Question: What is the filing due date as per the document?
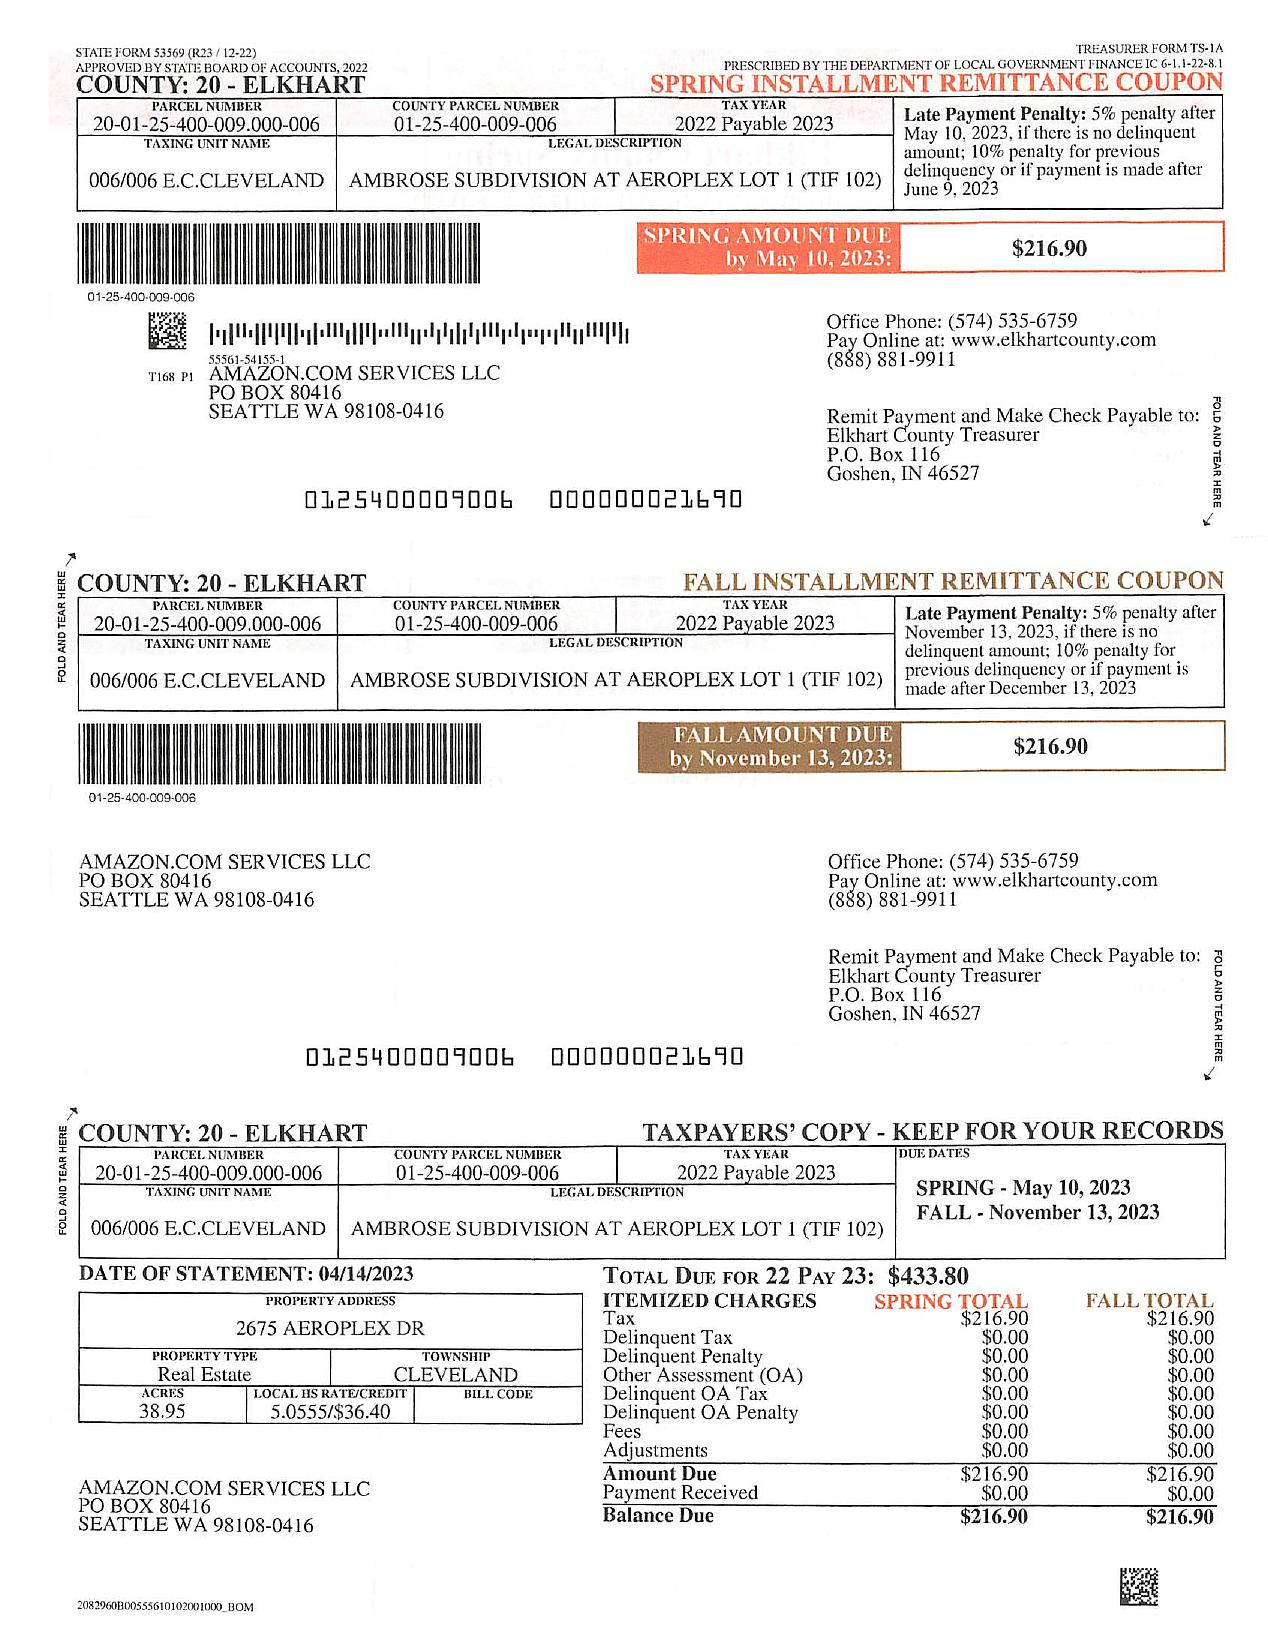
Answer: "10-May-23"